Question: In what way does the history help explain the case?
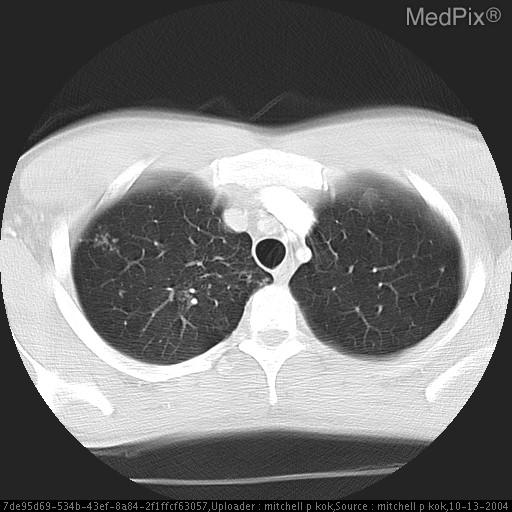
Answer: The patient's history of shortness of breath is key in understanding the case.